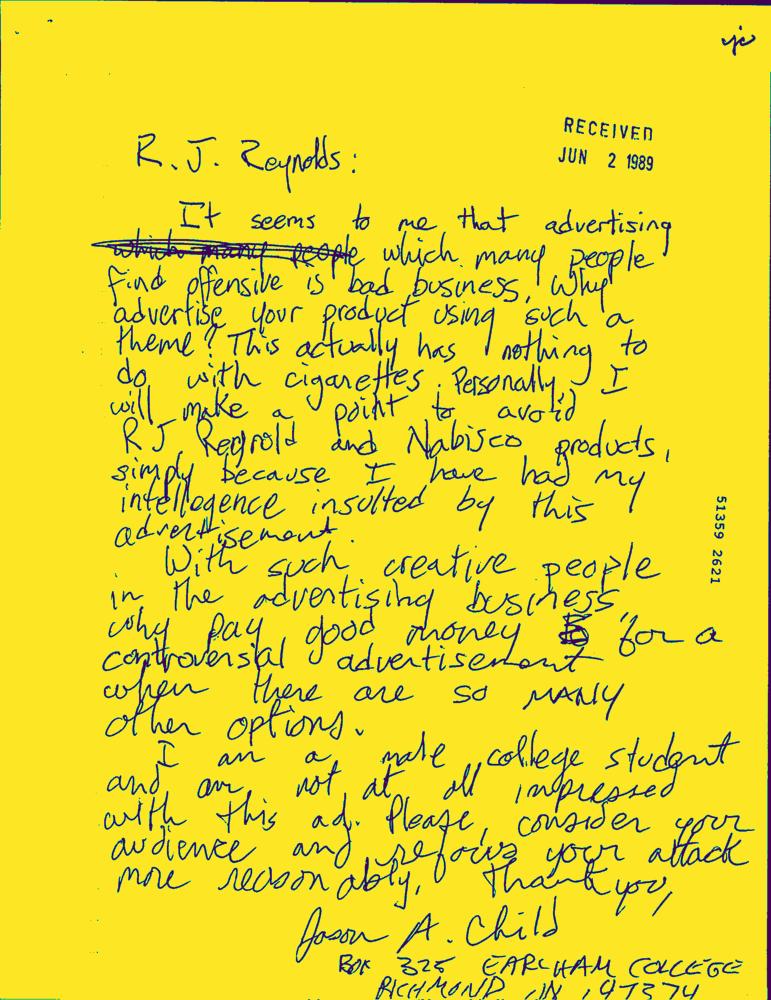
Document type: Hand-Written